Question: What is the name of the tenant mentioned in the document?
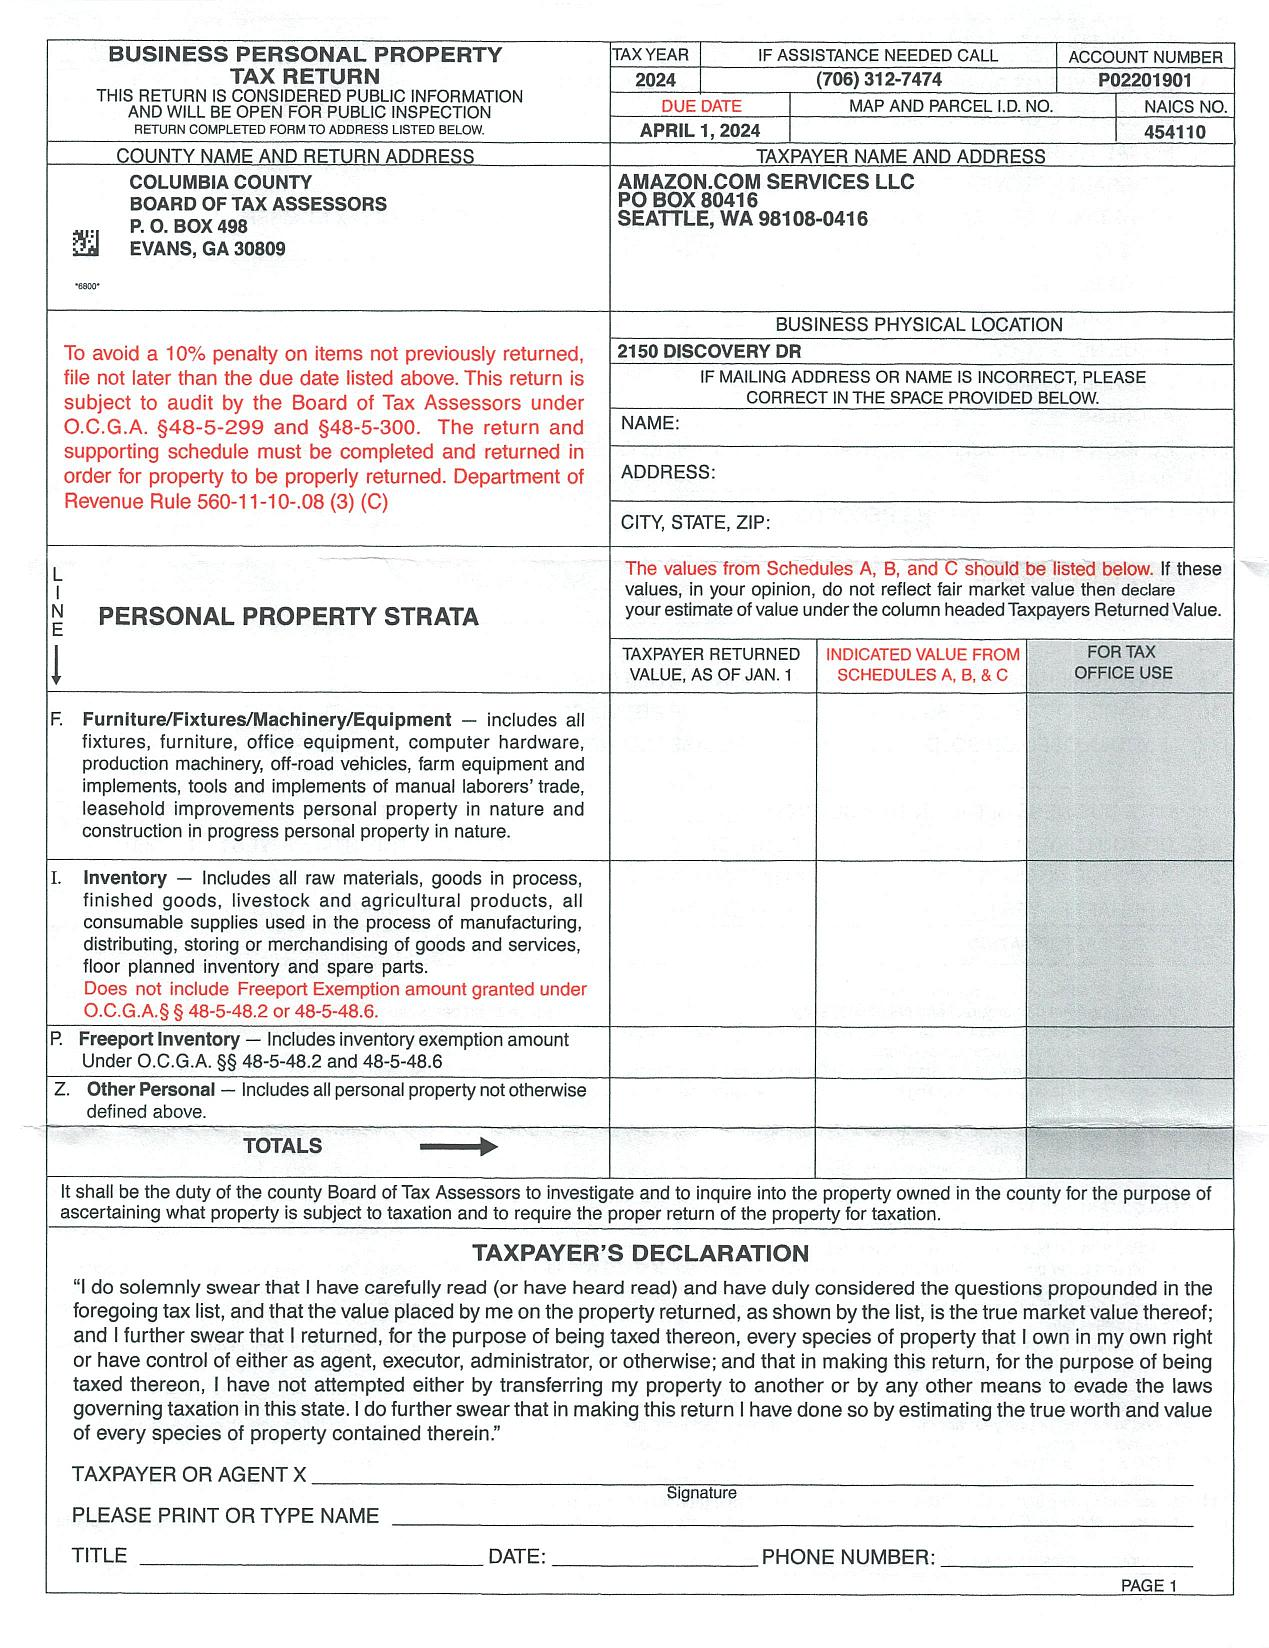
Answer: "AMAZON.COM SERVICES LLC"